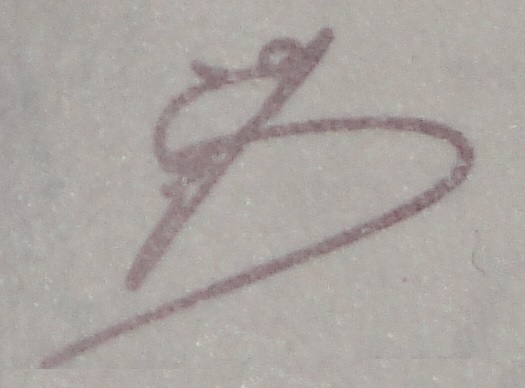
Signature of: eduardo fellner